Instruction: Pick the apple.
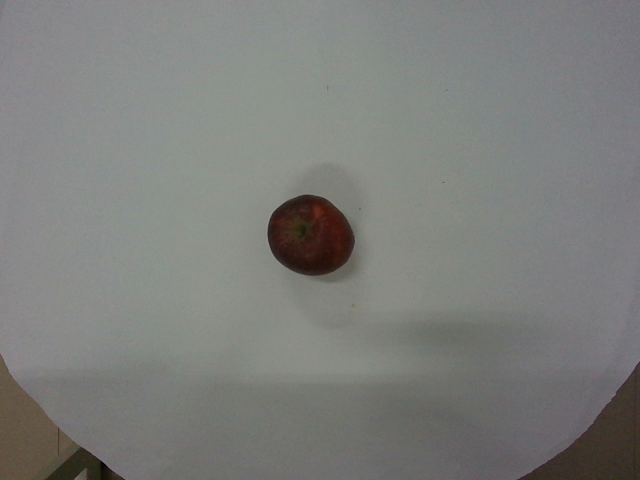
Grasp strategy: vertical